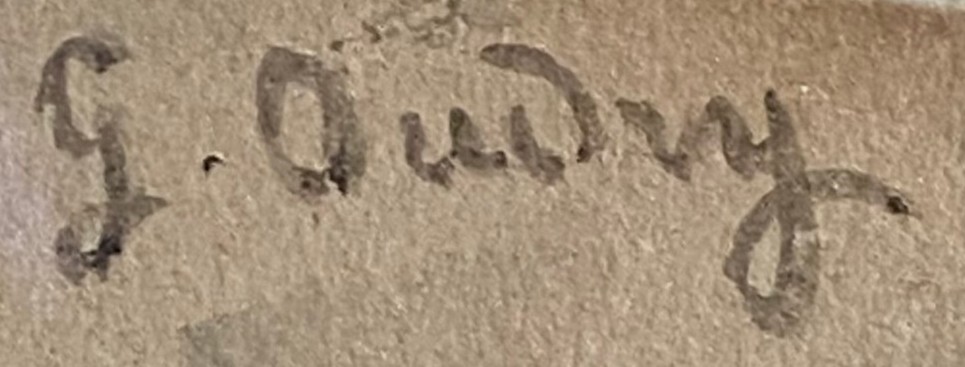
Signature of: gustave oudry